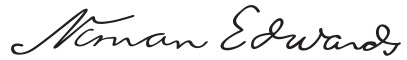
Signature of: ninian edwards